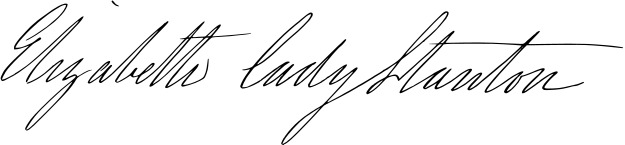
Signature of: elizabeth cady stanton